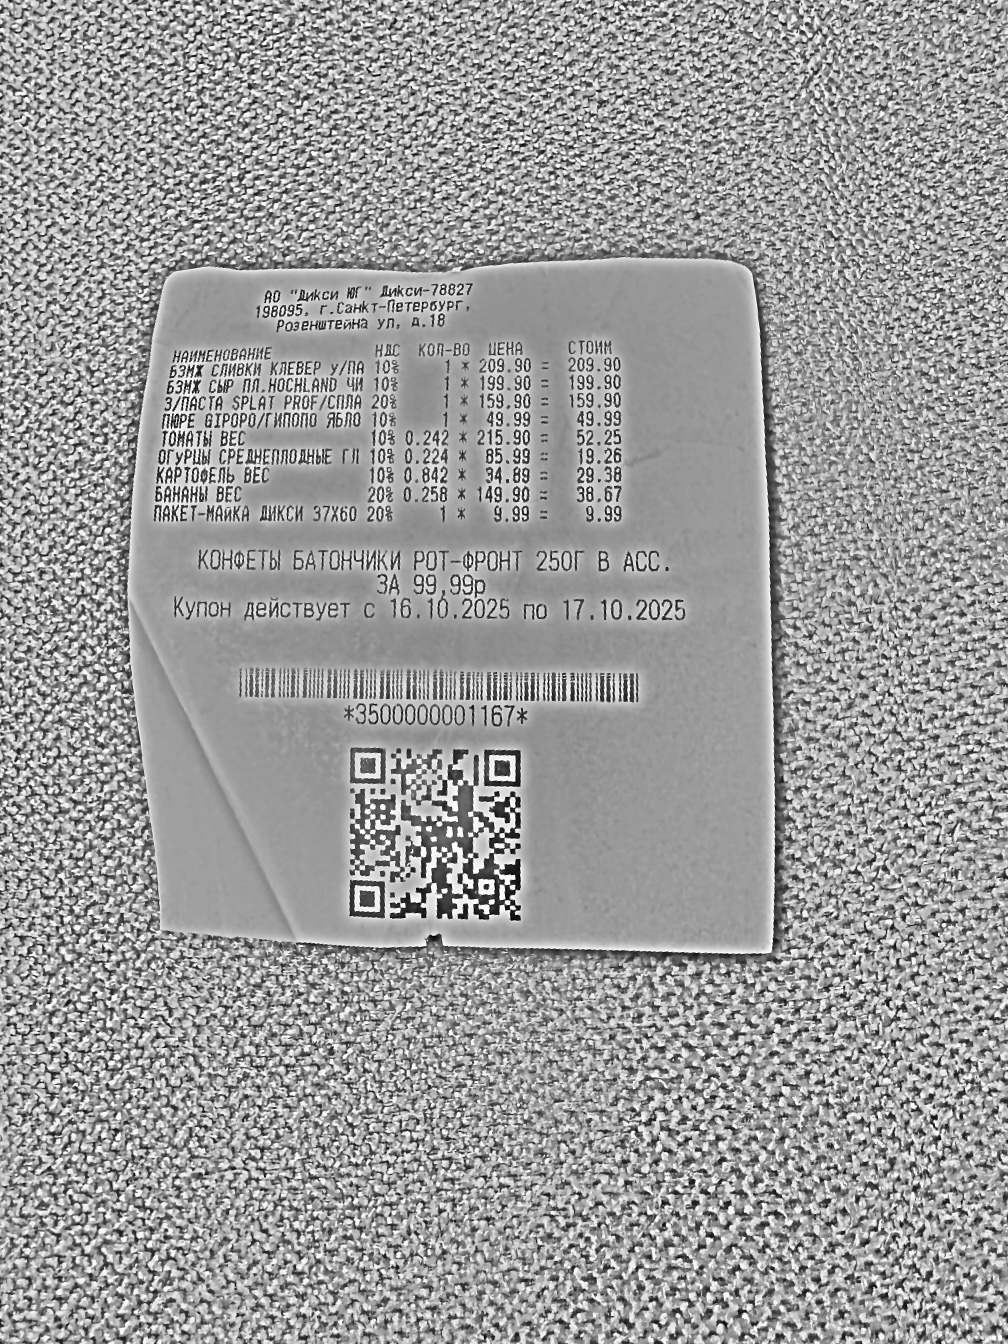
Продавец: АО "Дикси ЮГ"
ИНН: не указано
Дата: не указано
Товары: БЗМЖ СЛИВКИ КЛЕВЕР у/ПА; БЗМЖ СЫР ПЛ.HOCHLAND ЧИ; З/ПАСТА SPLAT PROF/СПЛА; ПЮРЕ GIPOPO/ГИПОПО ЯБЛО; ТОМАТЫ ВЕС; ОГУРЦЫ СРЕДНЕПЛОДНЫЕ ГЛ; КАРТОФЕЛЬ ВЕС; БАНАНЫ ВЕС; ПАКЕТ-МАЙКА ДИКСИ 37X60
Количество: 1; 1; 1; 1; 0.242; 0.224; 0.842; 0.258; 1
Цена: 209.90; 199.90; 159.90; 49.99; 215.90; 85.99; 34.89; 149.90; 9.99
Сумма: 209.90; 199.90; 159.90; 49.99; 52.25; 19.26; 29.38; 38.67; 9.99
Итого: не указано